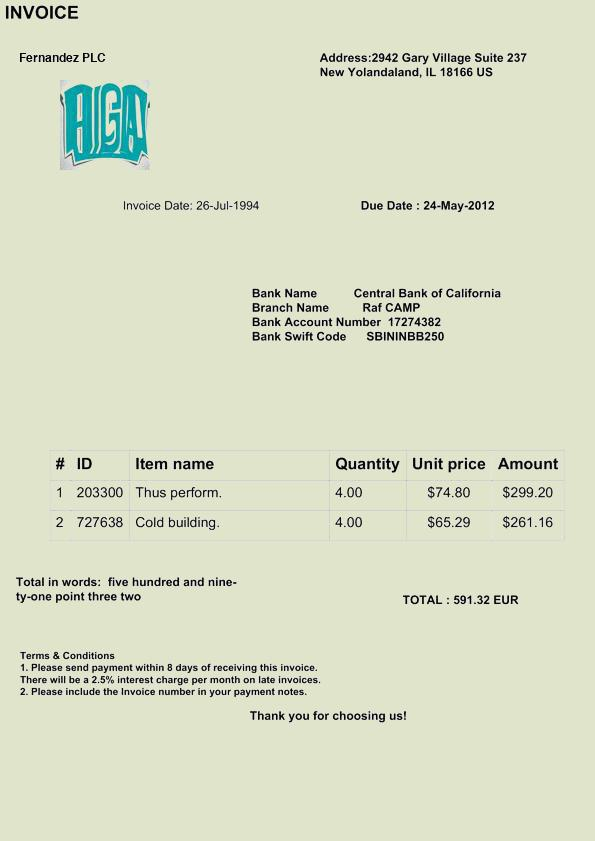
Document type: Invoice